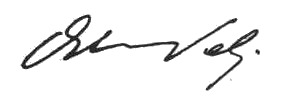
Signature of: orhan veli kanık